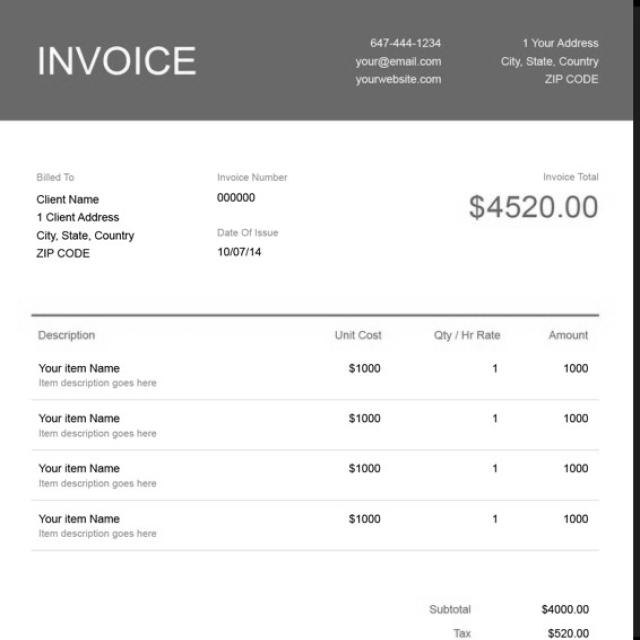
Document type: Invoice